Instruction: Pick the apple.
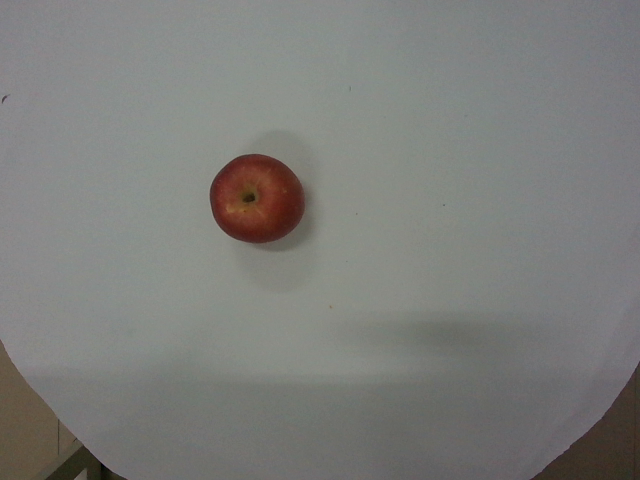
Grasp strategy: vertical